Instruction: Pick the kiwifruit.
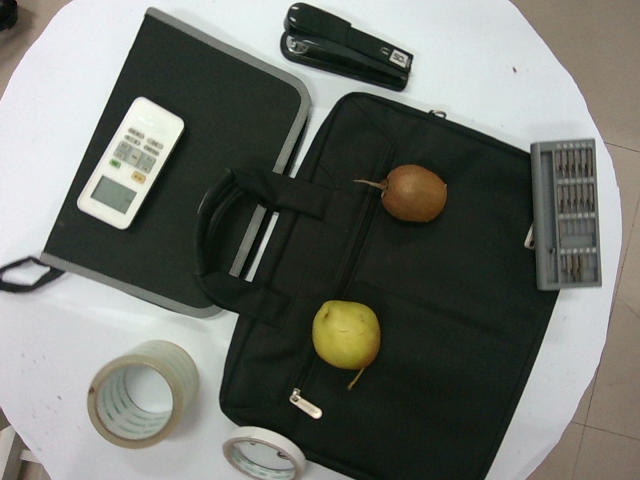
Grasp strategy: vertical